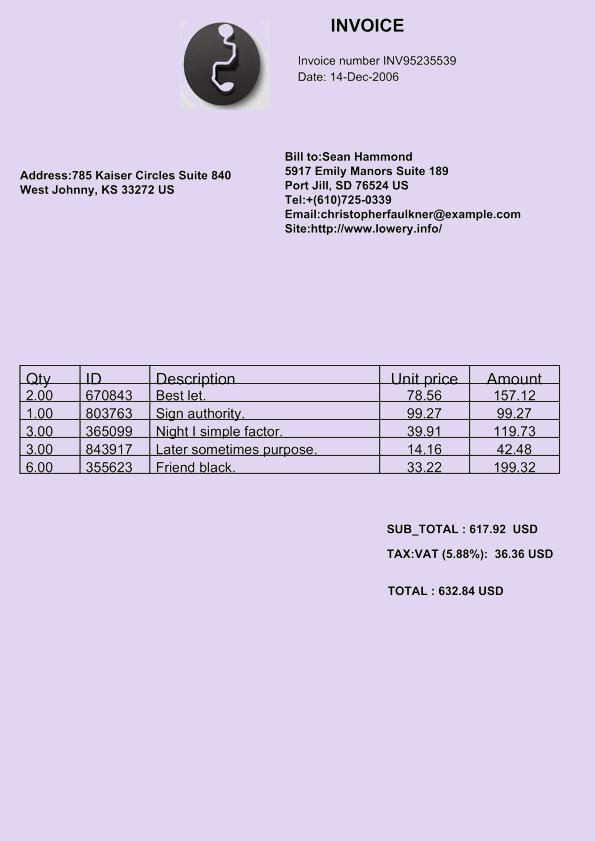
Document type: Invoice